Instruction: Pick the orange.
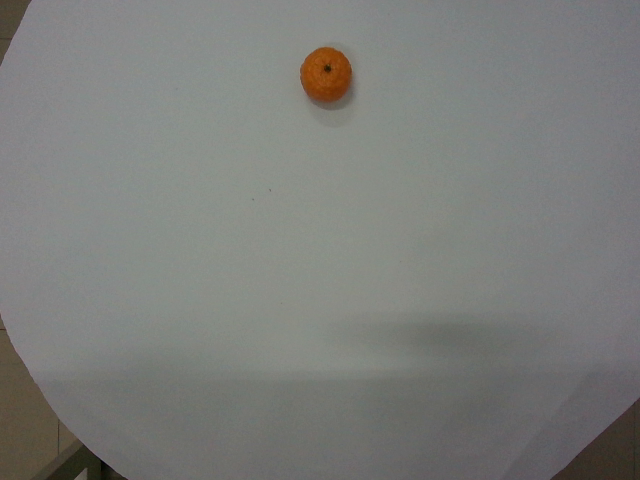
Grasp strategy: vertical